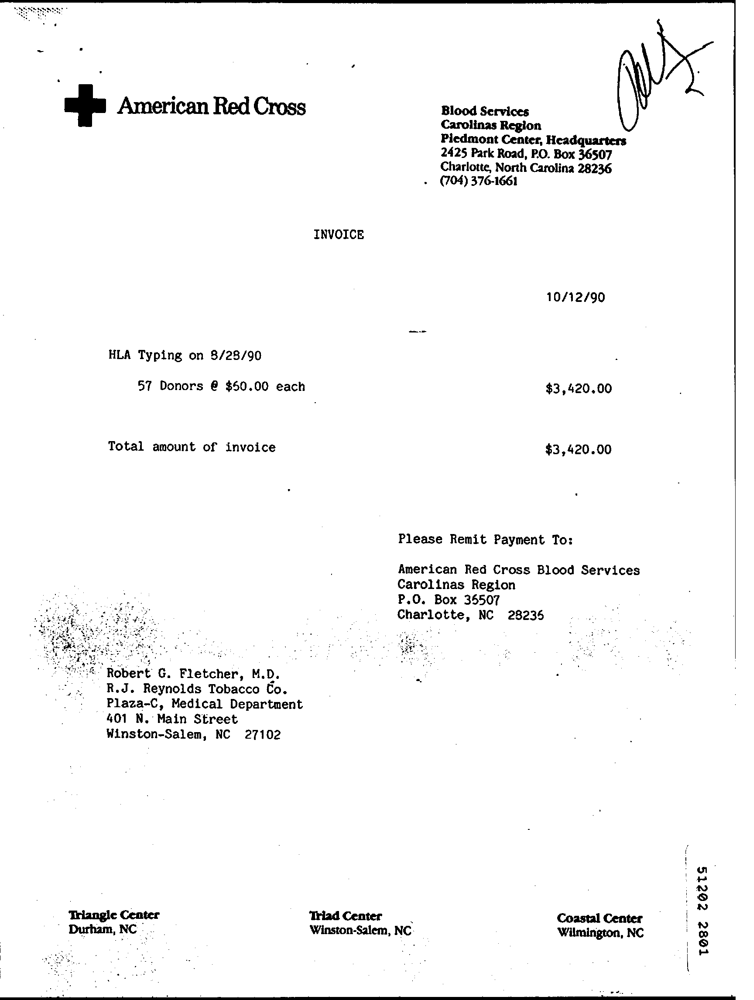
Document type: Invoice